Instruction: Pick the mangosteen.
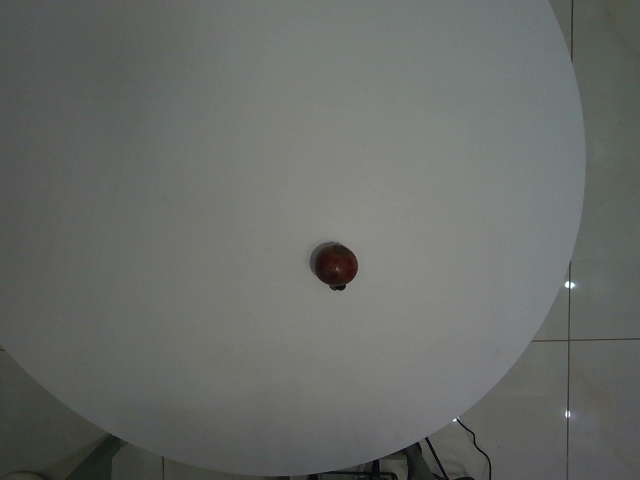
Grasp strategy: vertical